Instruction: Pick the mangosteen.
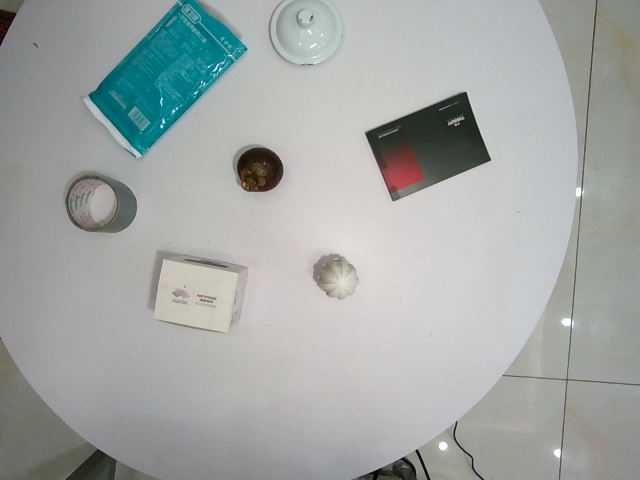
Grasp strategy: vertical